Question: What is the main concern?
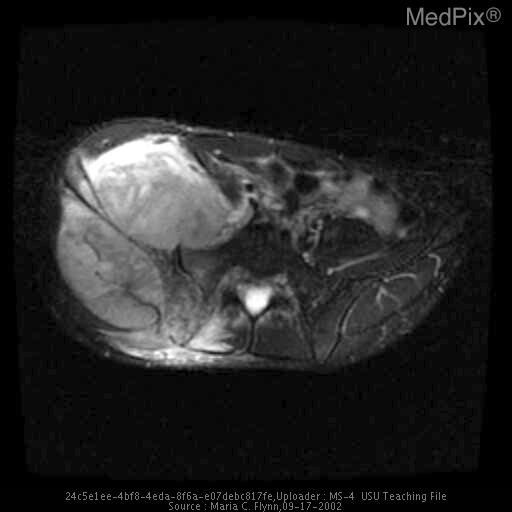
Answer: The findings suggest A-P radiograph of the pelvis shows mottled, osteolytic lesion of the right iliac wing with suggestion of soft tissue mass.
The lytic lesion of the right femoral head, which was shown on the subsequent CT and MRI, is not defined.
CT
Contrast-enhanced axial CT (bone windows) shows a large heterogeneously enhancing soft tissue mass originating in the right iliac wing and extending into the adjacent muscles both anteriorly and posteriorly. Spiculated periosteal reaction of the iliac wing is present. At the level of the hips, axial contrast-enhanced CT shows a lytic mass of the right femoral head.
MRI
Axial and coronal FSE T2-weighted MR images show a heterogeneously high-signal-intensity mass originating from  the right iliac wing and extending into the adjacent muscles. The coronal MR image also shows a heterogeneously high-signal-intensity mass in the right femoral head.
Axial and coronal contrast-enhanced T1-weighted MR images  show heterogeneous enhancement of the right iliac wing mass and soft tissue extension with a large nonenhancing region posterior to the iliac wing consistent with necrosis. The coronal MR also shows a heterogeneously enhancing mass in the right femoral head.

P-A radiograph of the chest shows development of bilateral lower lobe pulmonary nodules consistent with metastases.. FSE T2-weighted axial and coronal MR images show a heterogeneously high-signal-intensity mass originating from  and surrounding the right iliac wing.. The patient might have a history of 22 year-old Caucasian man with 6-month history of right hip pain.